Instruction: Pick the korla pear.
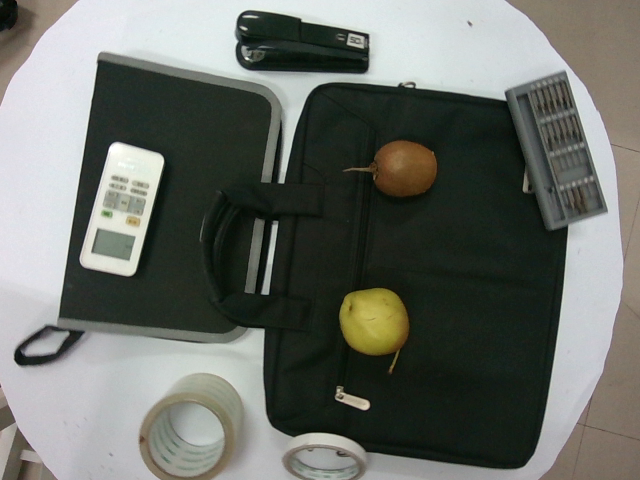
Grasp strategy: vertical